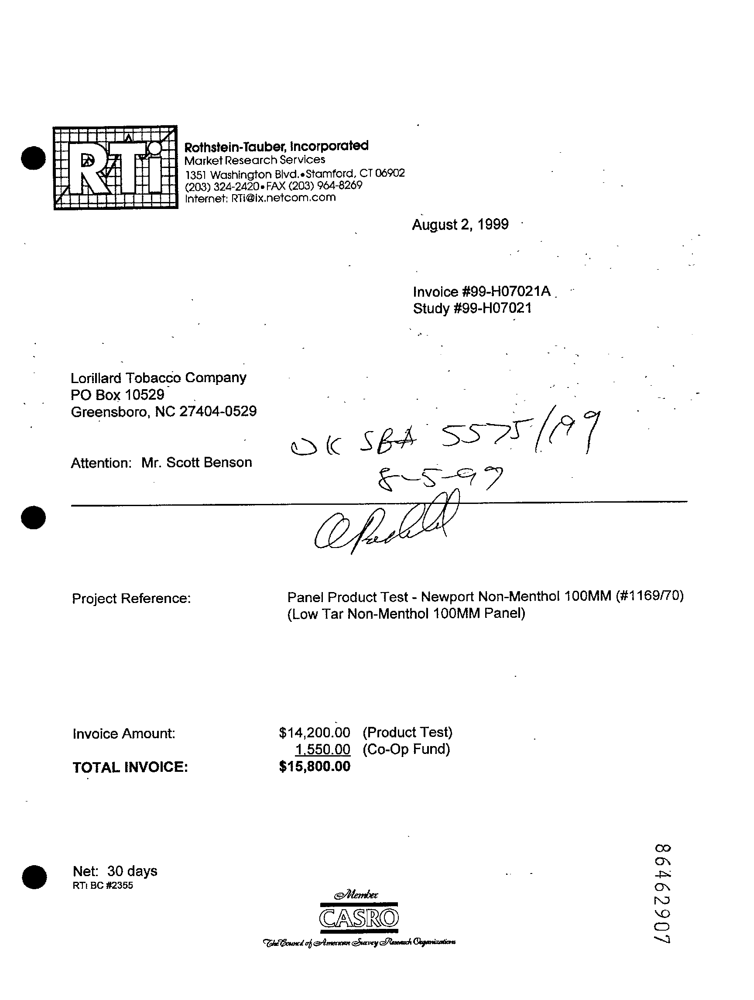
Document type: Invoice